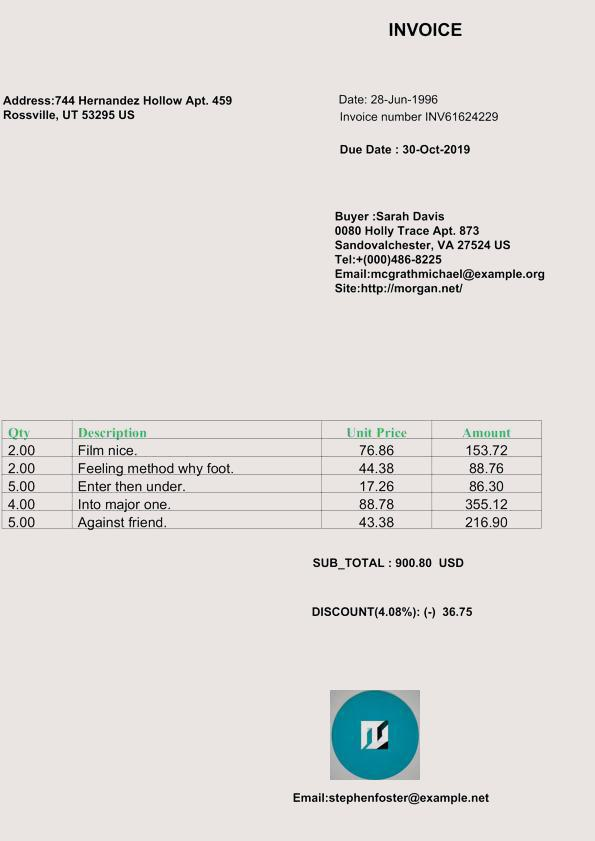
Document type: Invoice